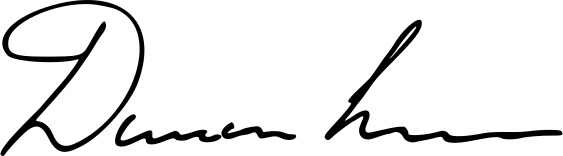
Signature of: duncan lewis